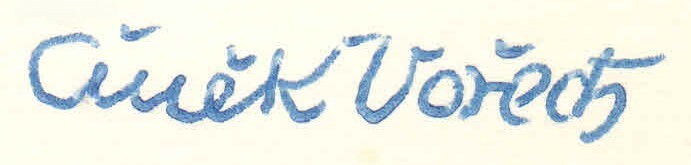
Signature of: čeněk vořech